Question: Which state is mentioned in the document?
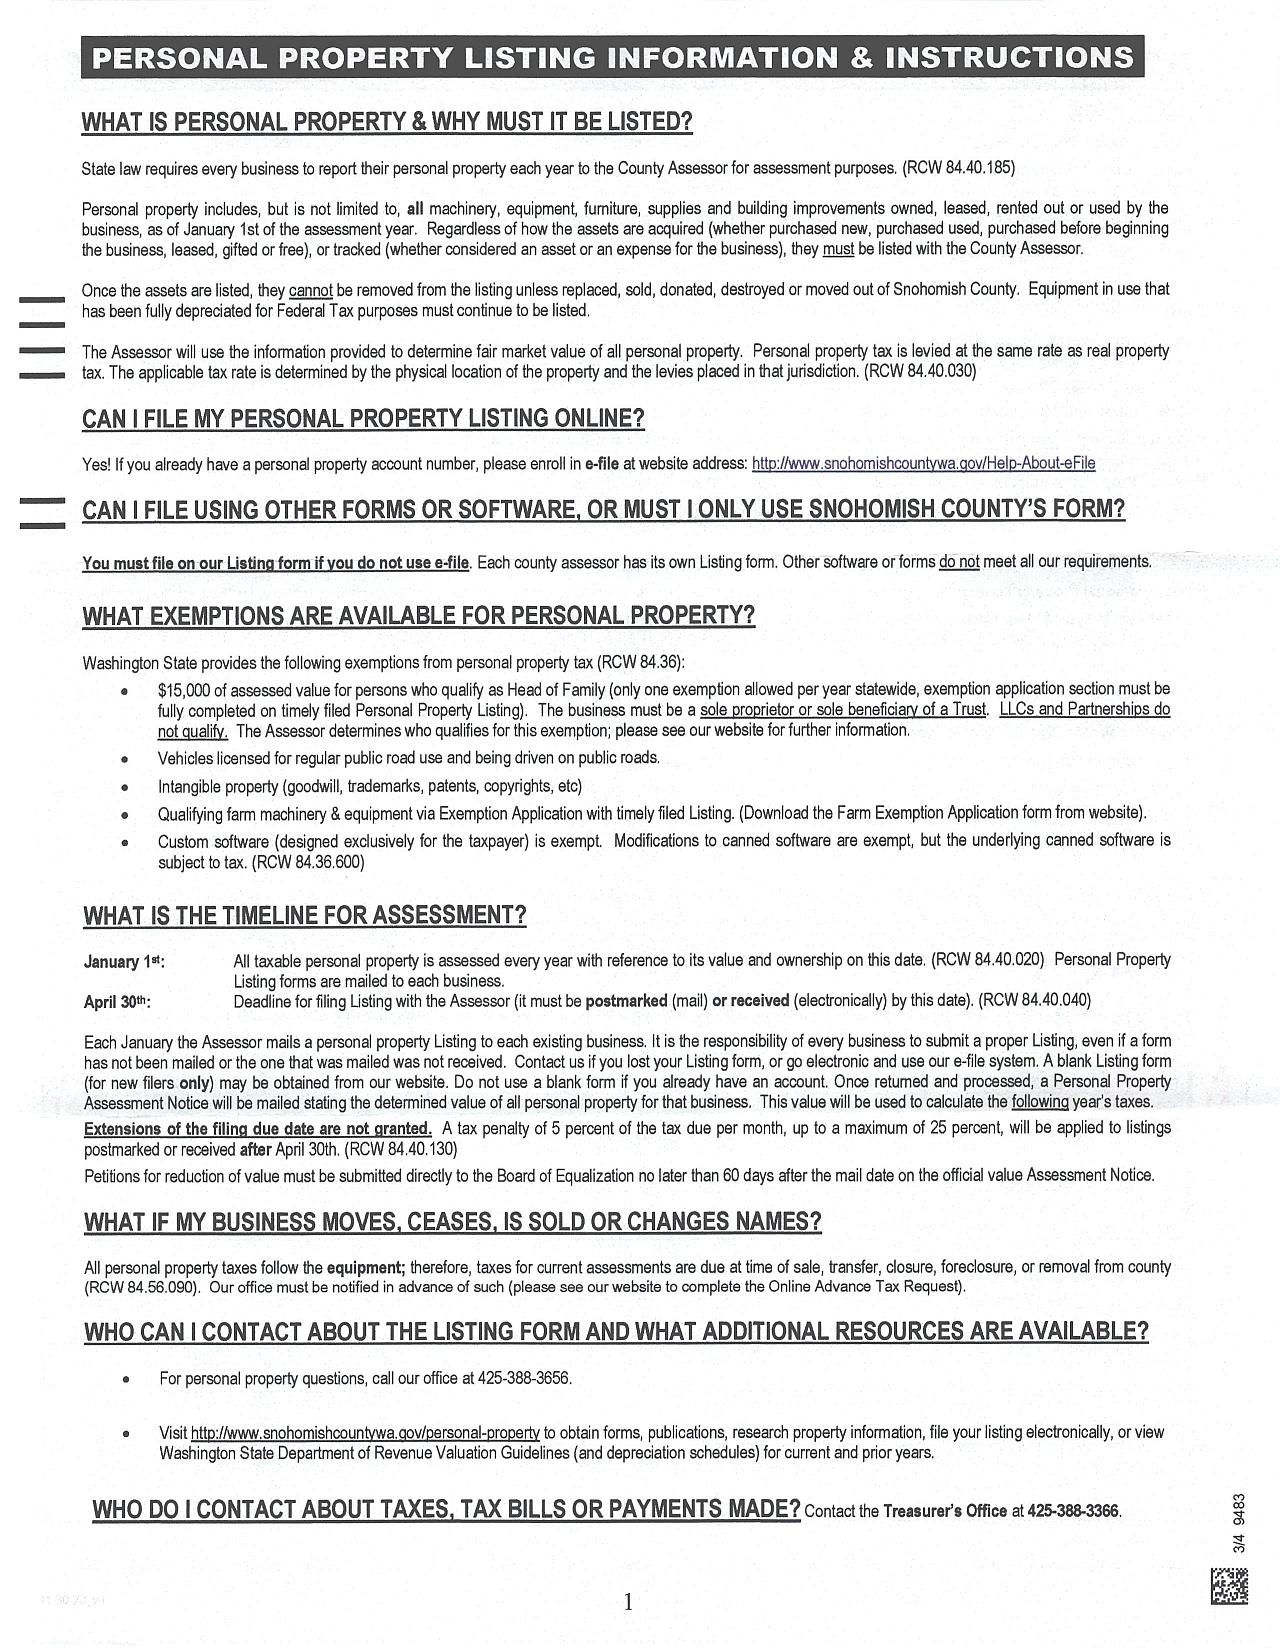
Answer: "Washington"